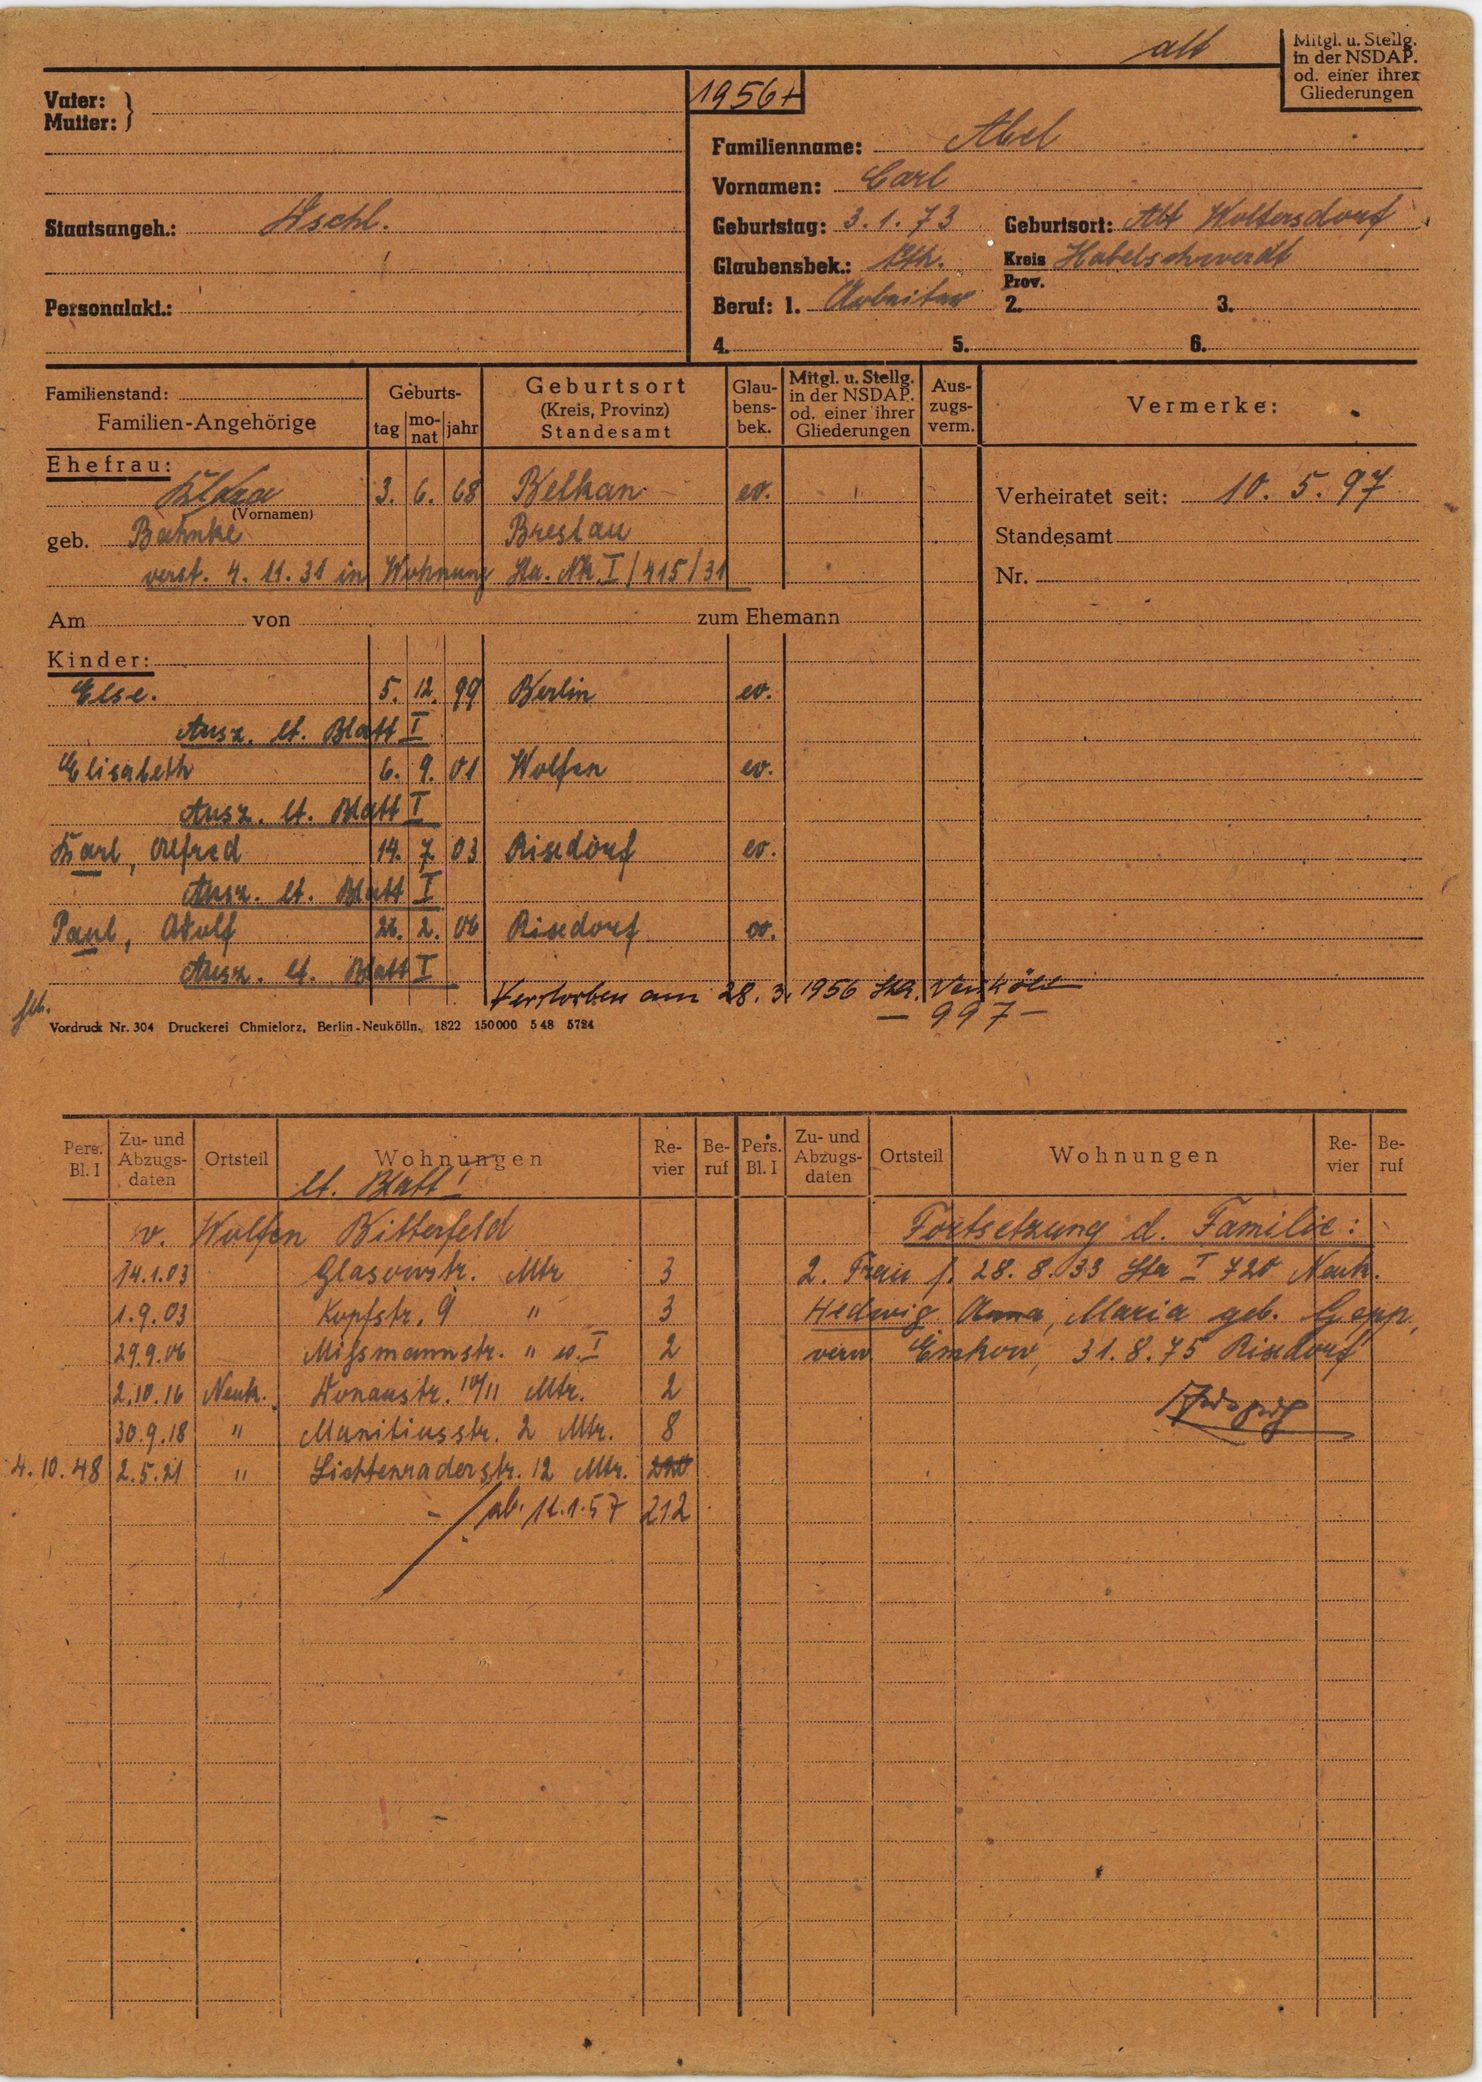
Abel